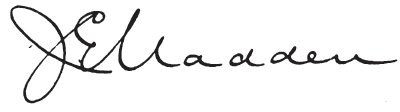
Signature of: john madden